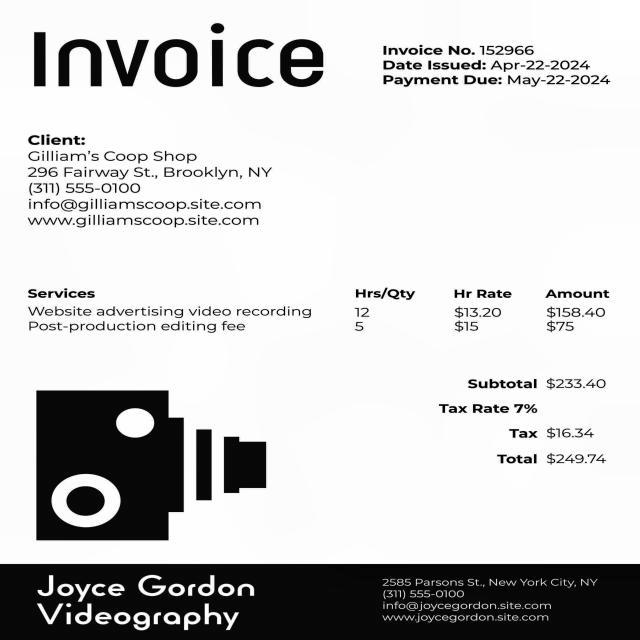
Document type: Invoice